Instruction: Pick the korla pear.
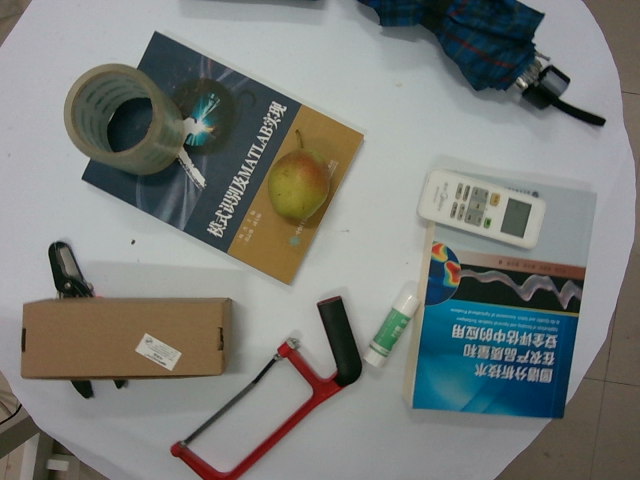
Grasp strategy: vertical